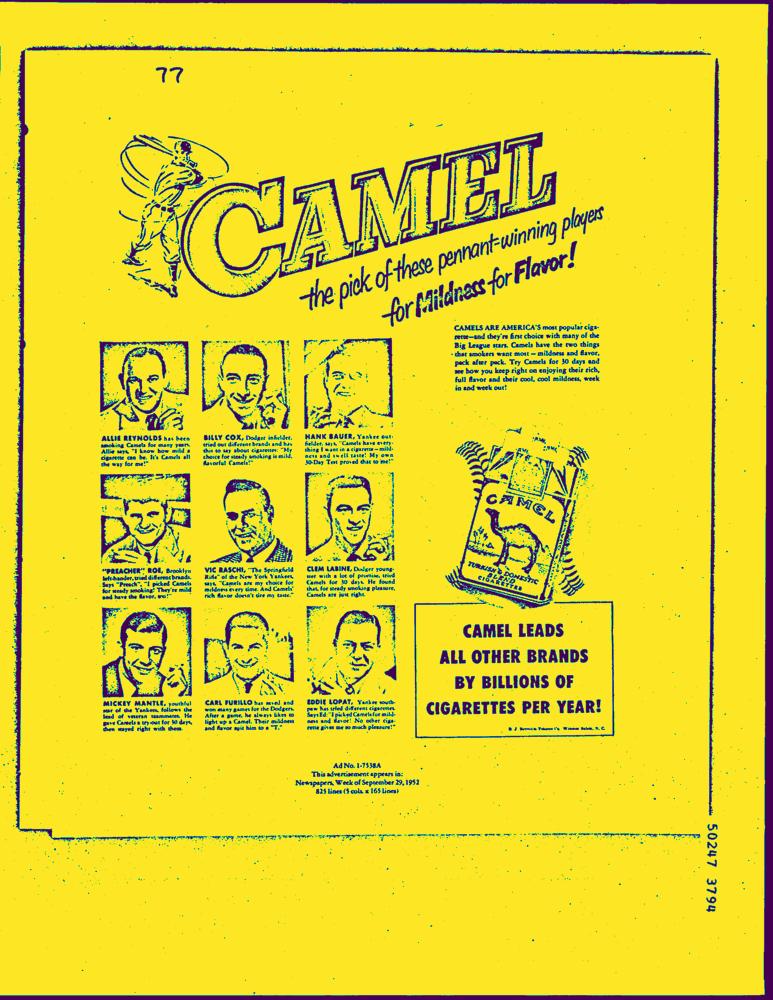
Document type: AD